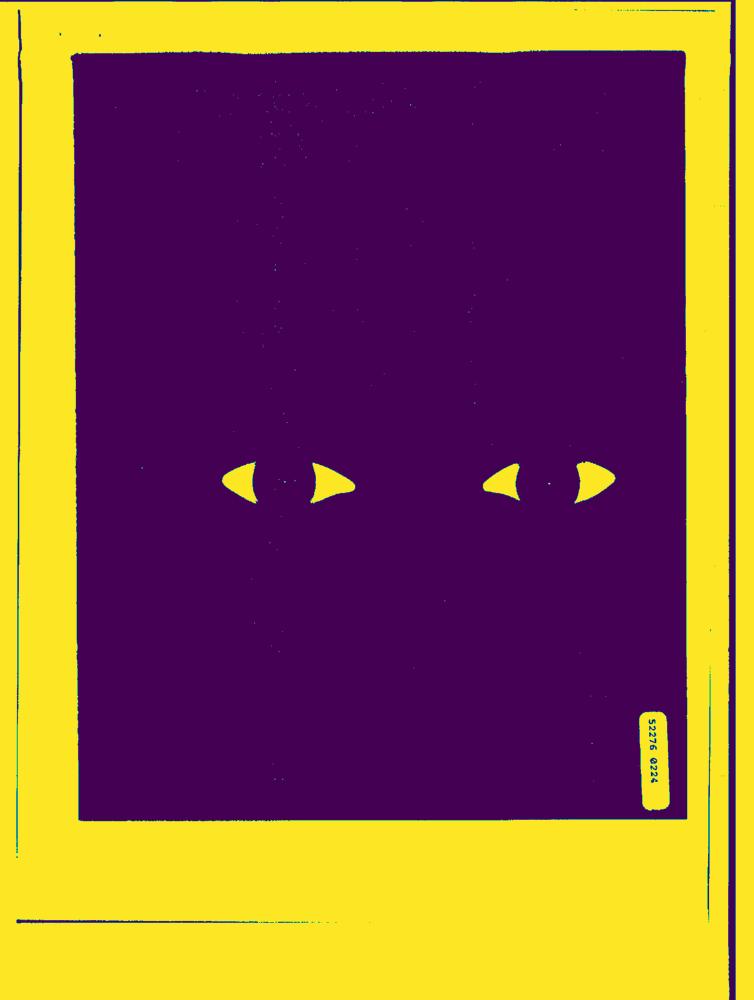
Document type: AD